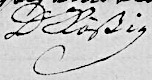
Signature of: karl gottlob rössig